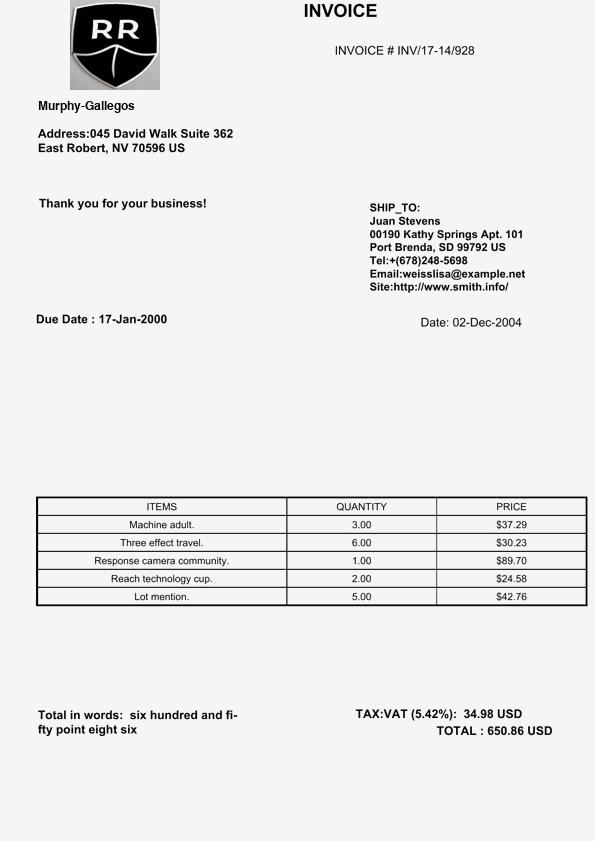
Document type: Invoice